Question: Describe the condition in detail:
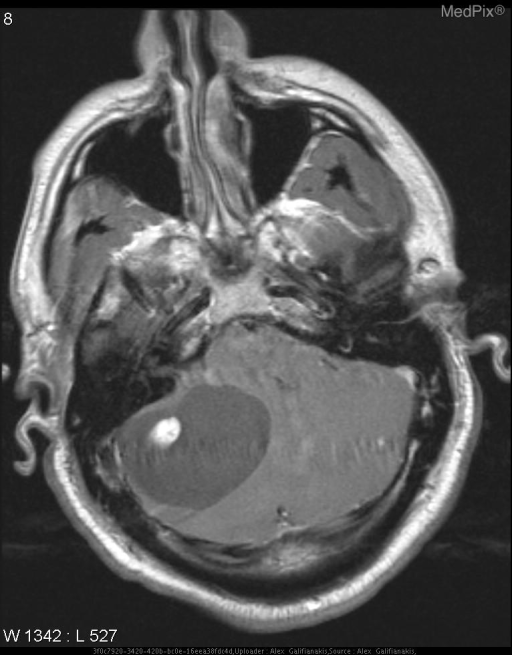
Answer: The disease is discussed as: Cerebellar  hemangioblastomas  are benign neoplasms of vascular origin.    They are not malformations.  They account for less than 3% of all intracranial neoplasms (1).  These tumors are most common  in  young  and middle-aged  adults,  where the incidence in males exceeds that of females (2).  The cerebellar hemisphere is the most common location, although they may be located in  the  spinal  cord,  brain stem,  or cerebral  hemispheres.    Ten percent of hemangioblastomas occur as part of the von Hippel-Lindau disease.

Sixty percent of these tumors are cystic, as in this case.  The enhancing mural nodule is a common finding in hemangioblastoma.  At CT,  the  cystic  portion of the tumor appears low density and does not enhance, while the  mural  nodule  enhances  homogeneously  and intensely.  The  MR  findings,  as  seen  in this case, include a predominantly cystic tumor with long  T1  and  long  T2  relaxation times,  and  intense enhancement of the peripheral nodule following gadolinium administration.  If the vascular nodule has bled  or  is proteinaceous,  it  may  be  hyperintense  on  short TR precontrast sequences.  More than one  enhancing  tumor  nodule  may  be  seen. Forty  percent  of hemangioblastomas are solid and display variable degrees of contrast enhancement.

Lateral  projections of a left vertebral artery subtraction angiogram (arterial and venous phases) in another patient with hemangioblastoma are shown in Films .6 and .7.  The angiographic findings are characteristic for a hemangioblastoma.  Notice the focal  enhancing nodule  fed  predominantly  by  the  superior cerebellar artery and seen densely enhancing in the arterial phase.   Because of  significant  artifact  in  the  posterior  fossa on CT, a small peripheral nodule may be missed and angiography is felt to be more sensitive  than  contrast  CT scan for detecting nodules.  MRI with Gd-DTPA may replace angiography for  evaluation  of  patients  with suspected hemangioblastoma.

von  Hippel-Lindau  disease  is  an autosomal dominant disorder with incomplete and variable penetrance (3).  The incidence is equal in males and females.  Multiple lesions have been reported in  this syndrome,  but  the  most important lesions which cause significant morbidity include retinal angiomatosis, cerebellar or  spinal  cord hemangioblastoma, renal cell carcinoma, and pheochromocytoma.  Over  50% of patients with this syndrome have hemangioblastomas of the retina, which may present with acute or  chronic  retinal  detachment.  Ophthalmoscopic examination reveals these lesions, and radiographic evaluation plays a small role.

Thirty-six  to sixty percent of patients with von Hippel-Lindau disease have cerebellar hemangioblastoma.  Signs and symptoms due  to  this tumor  are  the  most common cause for patients to present with the syndrome.

Although  the reported occurrence of spinal cord hemangioblastoma is 5%, autopsy data  and  MRI  suggest  the  incidence  may  be higher (4,5).    Signs and symptoms of a cerebellar hemangioblastoma may be dramatic, and neurologic deficit from a spinal  cord  lesion may  be overlooked.  Typical MR findings in a spinal cord hemangioblastoma include syringomyelia,  enhancing  nodule,  and  enlarged feeding and draining vessels.

Twenty-five  to  thirty-eight  percent  of  patients  with  von Hippel-Lindau disease will develop renal cell carcinoma, which may be multiple  and bilateral.   Pheochromocytoma is found in 10% of patients with this disease.

Other  lesions  in  von  Hippel-Lindau  disease include angiomas of the liver and kidney and cysts of  the  pancreas,  liver,  kidney  and epididymis.

Routine  screening  of  family  members  of  a patient with von Hippel-Lindau disease has been  recommended.    MRI  with  Gd-DTPA  is  the procedure of choice to screen for CNS involvement.

In  the  adult, the  differential diagnosis for a cystic mass in the posterior fossa includes a simple arachnoid cyst or  a  cerebellar astrocytoma.    A  simple  arachnoid  cyst  is extra- axial and will not demonstrate an enhancing  nodule,  although  such  a  nodule  may  be  seen  in  a cerebellar  astrocytoma.  Since 40% of cerebellar hemangioblastomas may be solid, this lesion should be included in the differential of a solid or partially solid mass  in  the  posterior  fossa  in  the adult.  These lesions   are   uncommon   in   children, and medulloblastoma, ependymoma, or astrocytoma are more likely than a cerebellar hemangioblastoma when a posterior fossa mass is seen in a child.